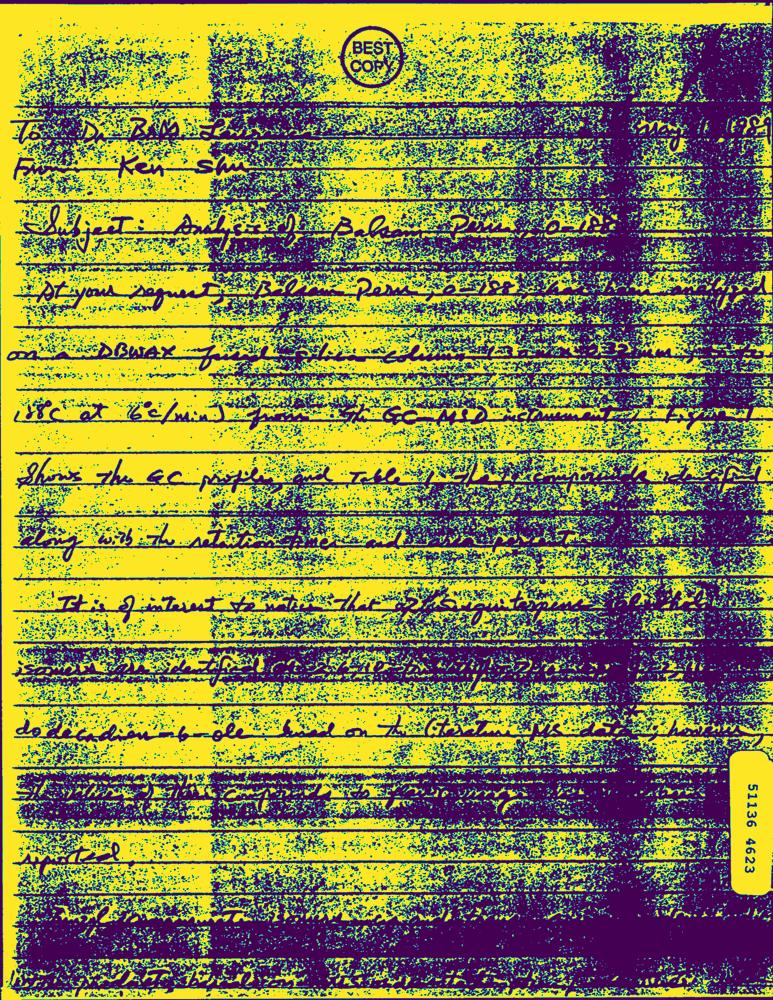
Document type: Hand-Written